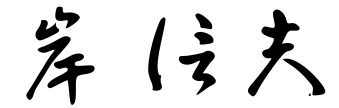
Signature of: nobuo kishi